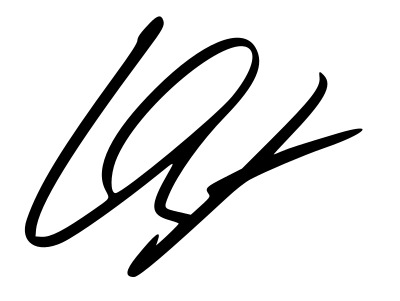
Signature of: lil jon